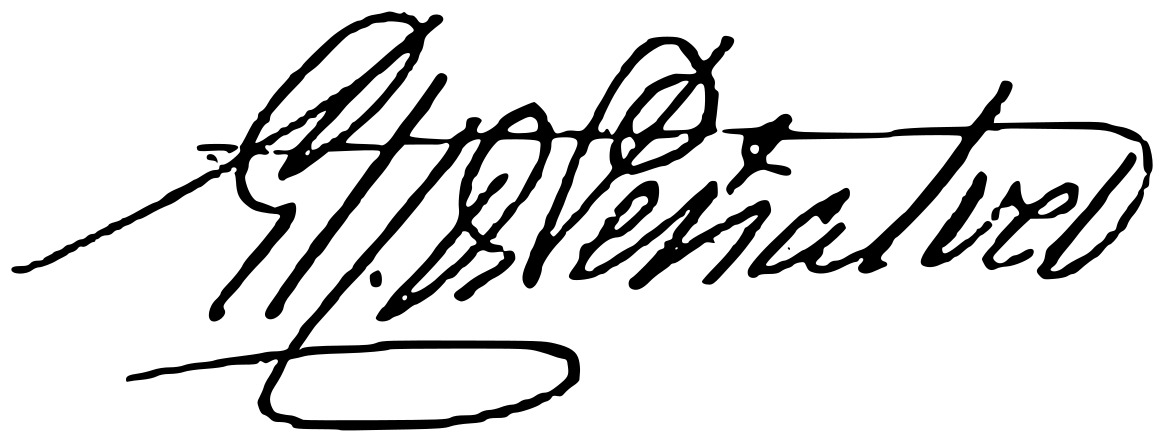
Signature of: nicolás de peñalver y zamora